Question: In what way does the history help explain the case?
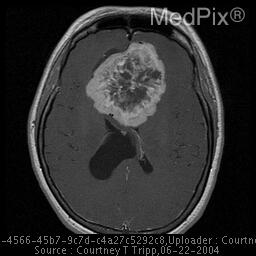
Answer: The patient's history of 39 year-old woman with several month history of bilateral hemianopsia, worse in the morning is key in understanding the case.